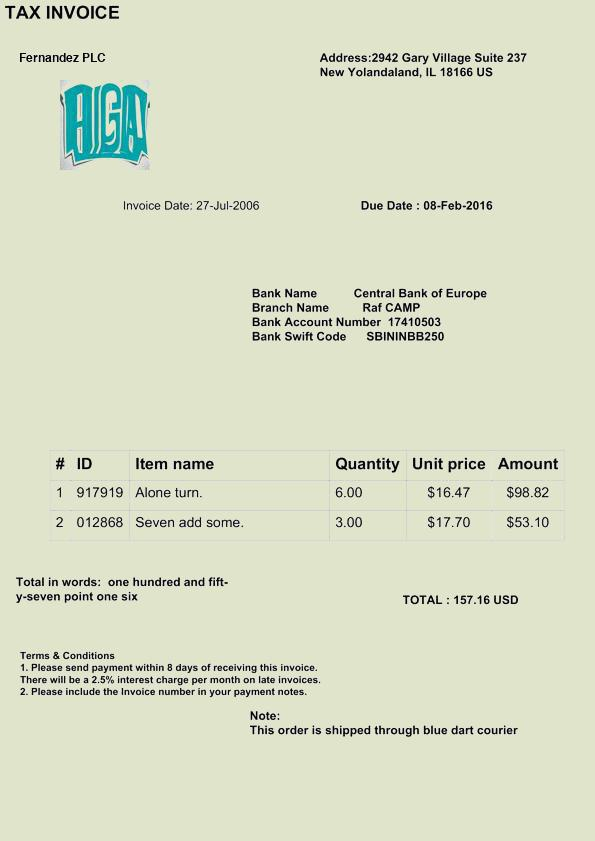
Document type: Invoice